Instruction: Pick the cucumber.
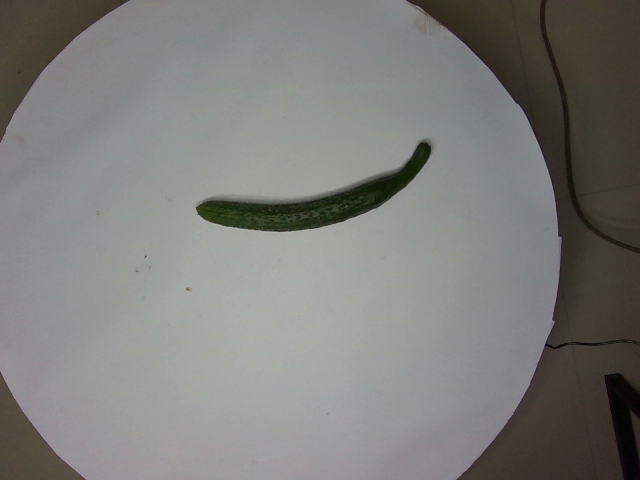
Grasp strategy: vertical